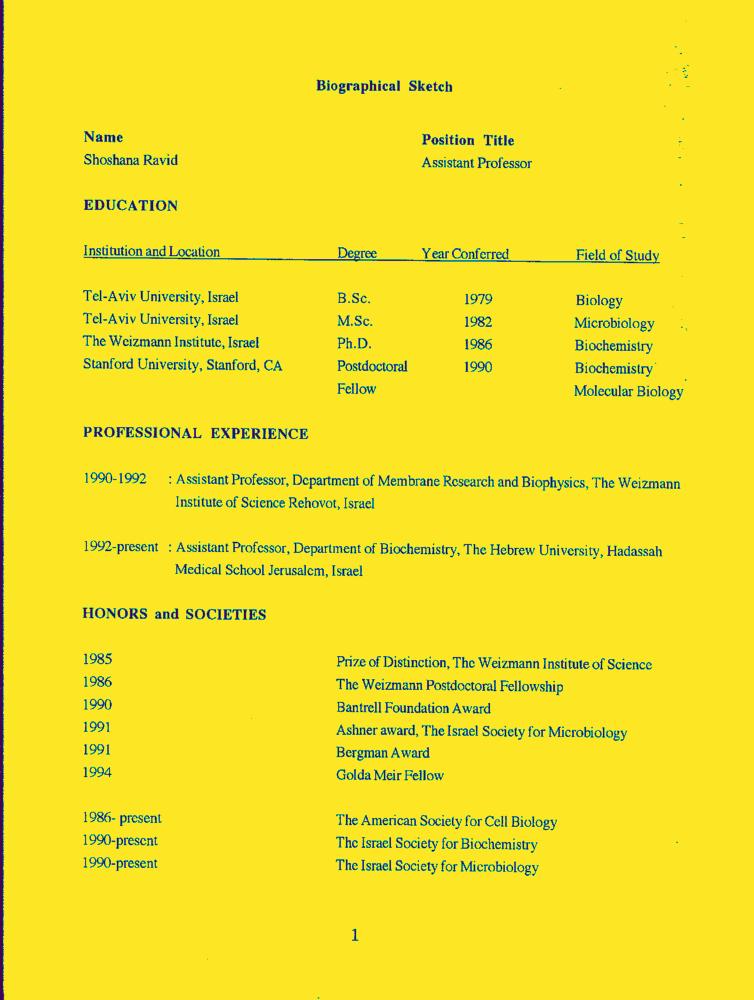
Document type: Resume-Doc